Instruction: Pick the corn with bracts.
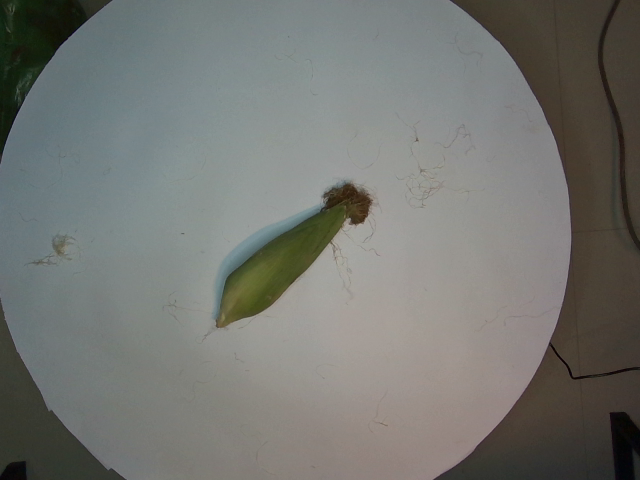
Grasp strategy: vertical